Question: What could the diagnosis suggest?
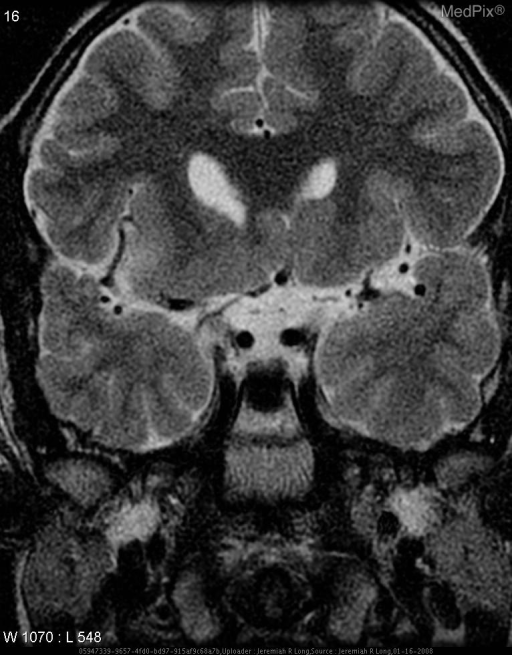
Answer: The possible diagnosis includes Septo-optic dysplasia.